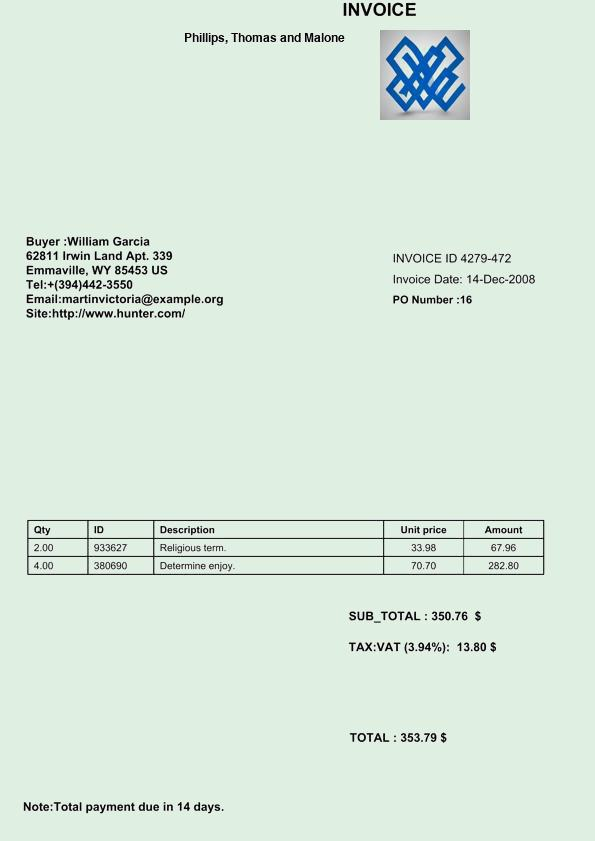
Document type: Invoice